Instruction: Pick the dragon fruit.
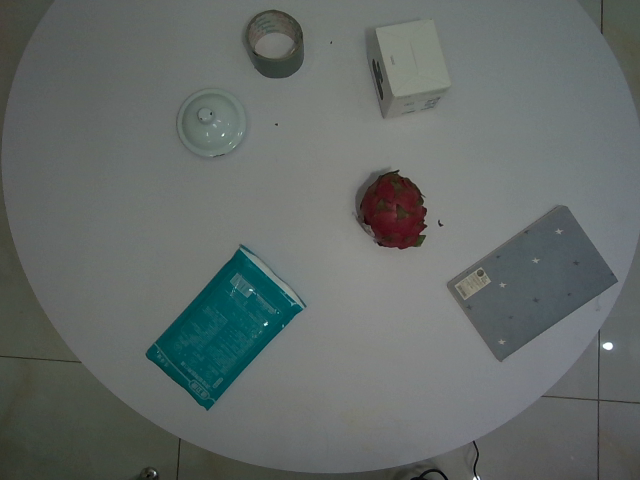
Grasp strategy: vertical